Question: What type of tax is indicated in the document, personal property or real estate?
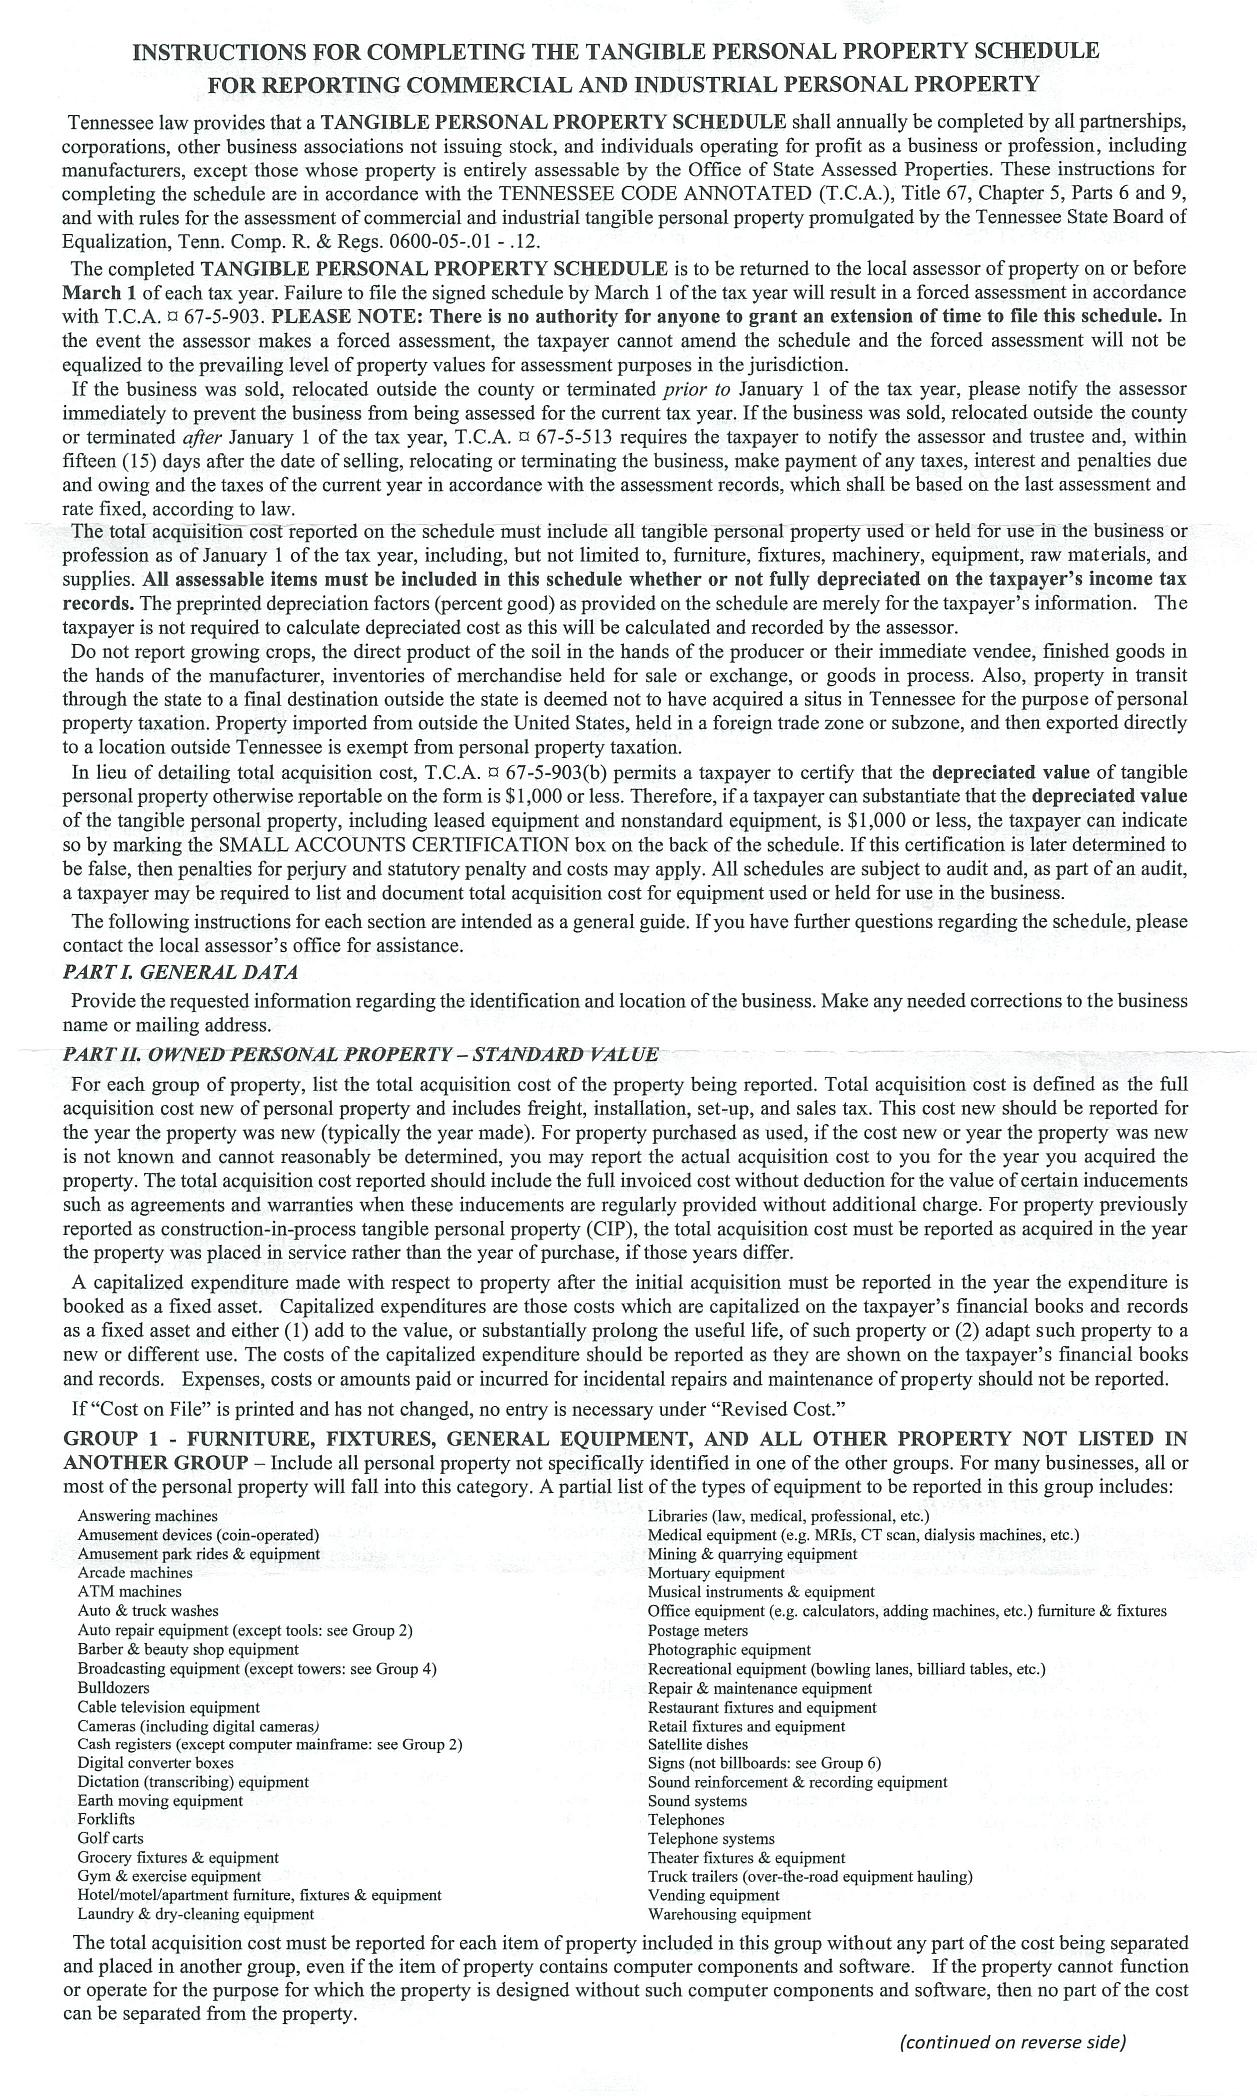
Answer: "Commercial and Industrial Personal Property"